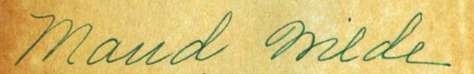
Signature of: maud wilde